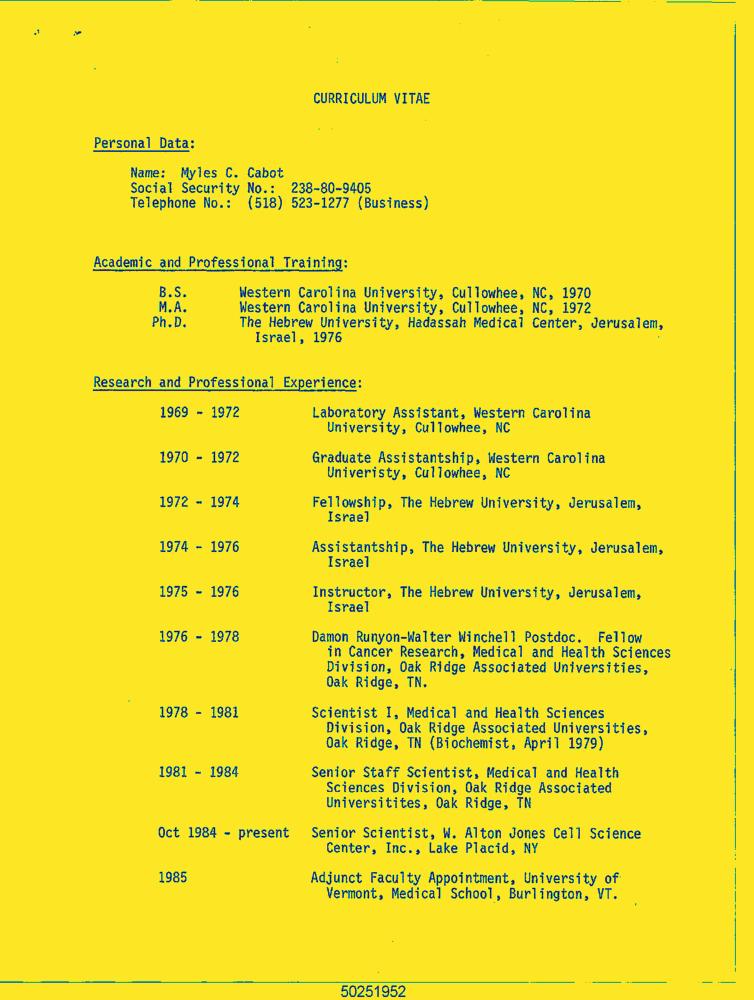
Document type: Resume-Doc